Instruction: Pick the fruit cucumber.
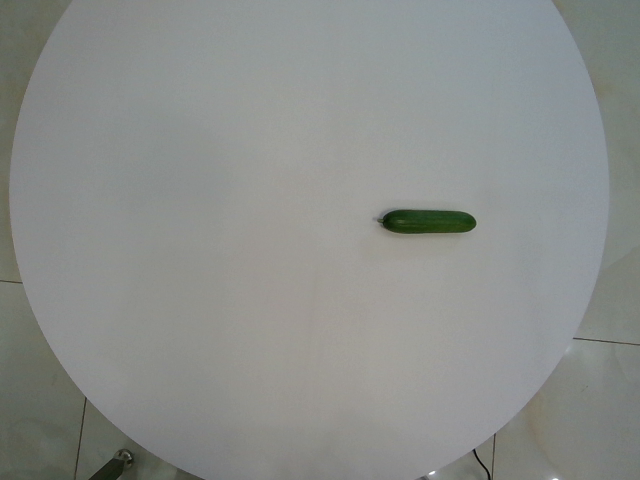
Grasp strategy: vertical